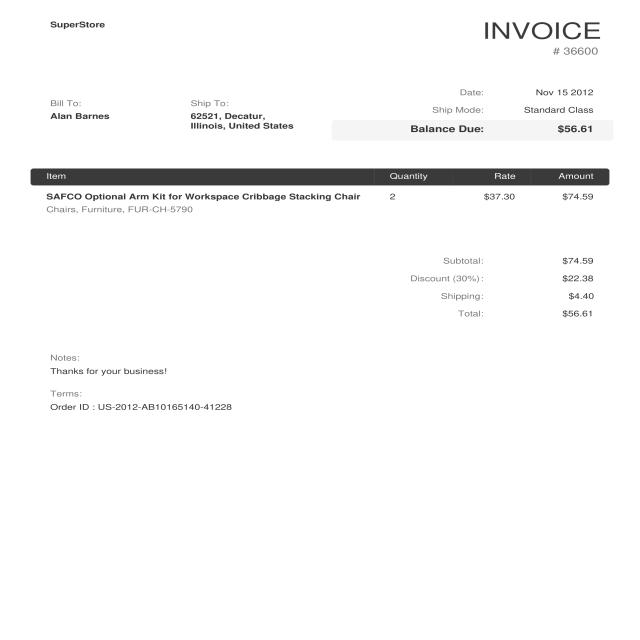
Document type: Invoice